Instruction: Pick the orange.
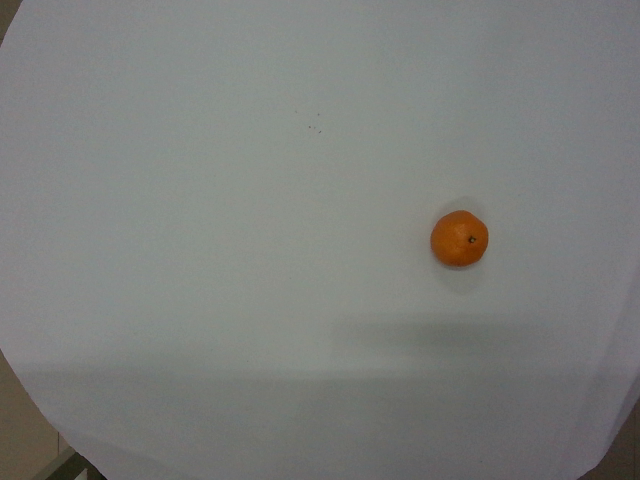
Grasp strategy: vertical